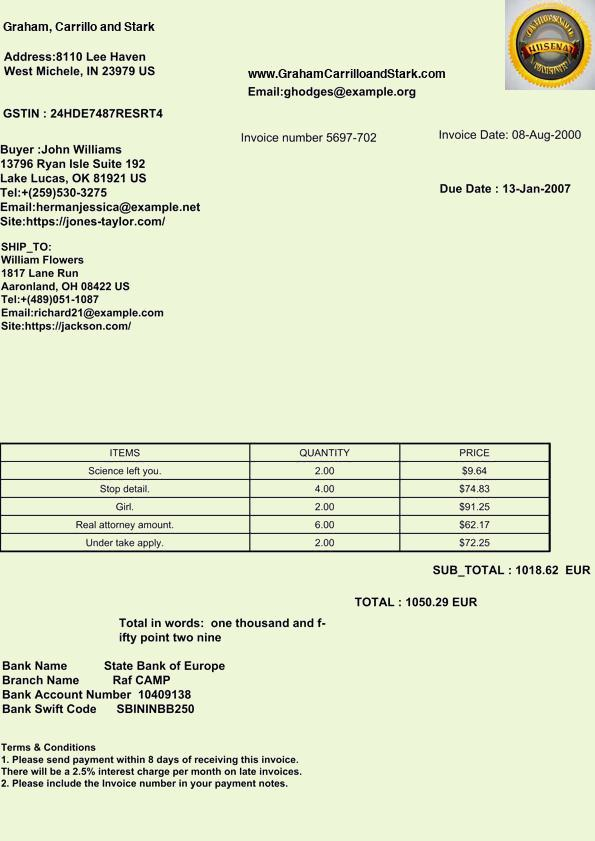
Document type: Invoice